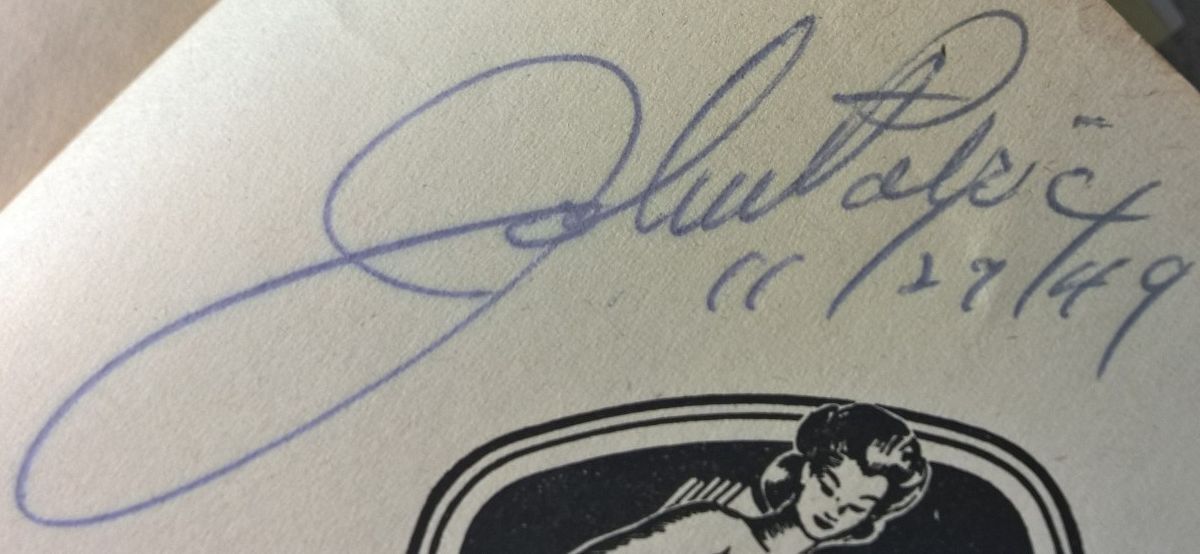
Signature of: john patric